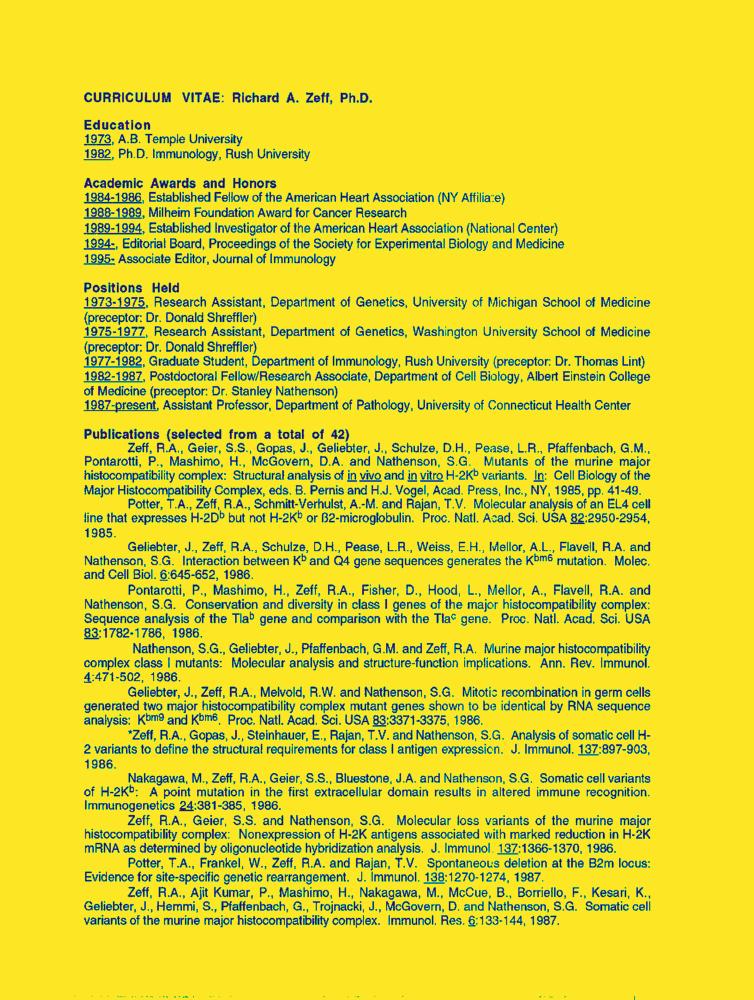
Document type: Resume-Doc